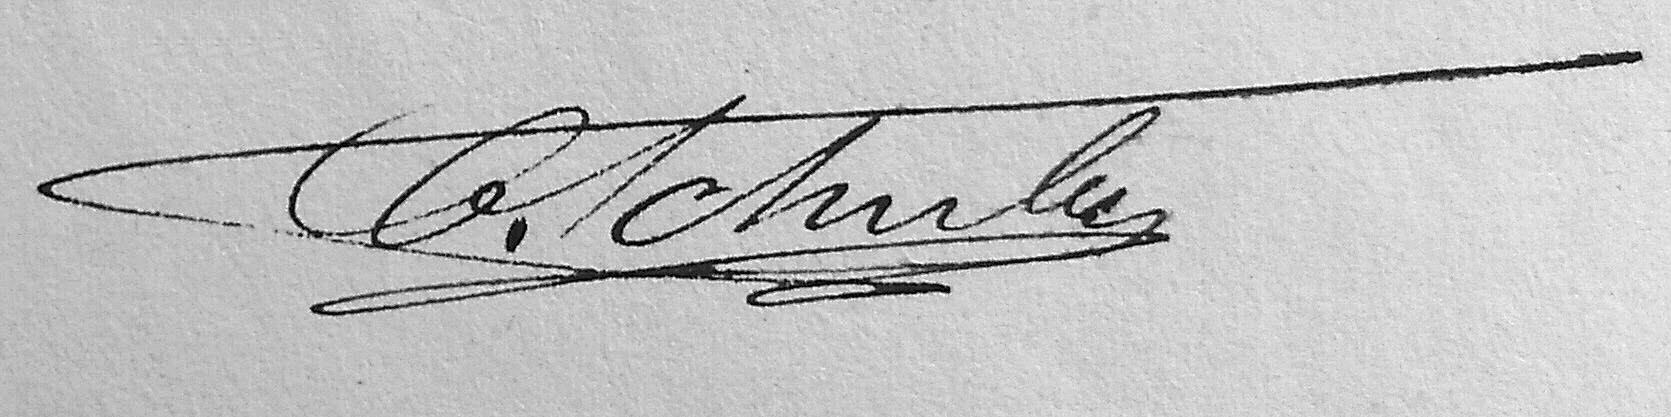
Signature of: charles schuler